Question: Describe the condition in detail:
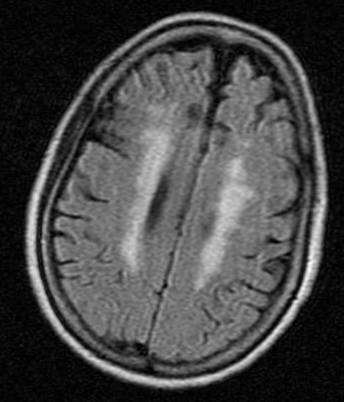
Answer: The disease is discussed as: Leukoaraiosis is a radiologic finding of diffuse white matter changes in the brain, with bilateral patchy or diffuse areas of hyperintensity of the cerebral white matter on FLAIR and T2-weighted MRI  This imaging finding is associated with cerebral small vessel disease.

Key points are:

•  patients who present with stroke-like symptoms and found to have leukoaraiosis on imaging are not to be given thrombolysis treatment, as this is associated with intracerebral hemorrhage.

•  patients with incidental finding of leukoaraiosis are at increased risk for decline in cognitive functioning compared to age-matched controls

•  leukoaraiosis will eventually progress to a vascular dementia

•  there is an association between hyperhomocysteinemia and leukoaraiosis; some will consider treating homocysteinemia with folic acid but meta analysis shows no difference in outcome in use of folic acid vs. controls